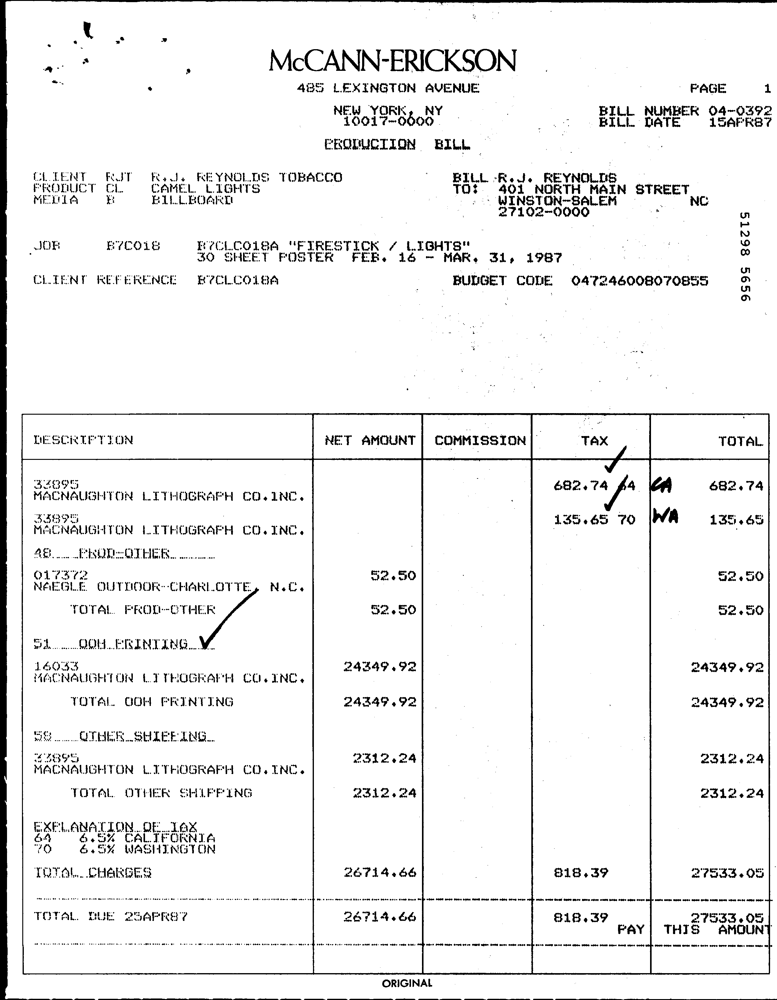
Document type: Invoice